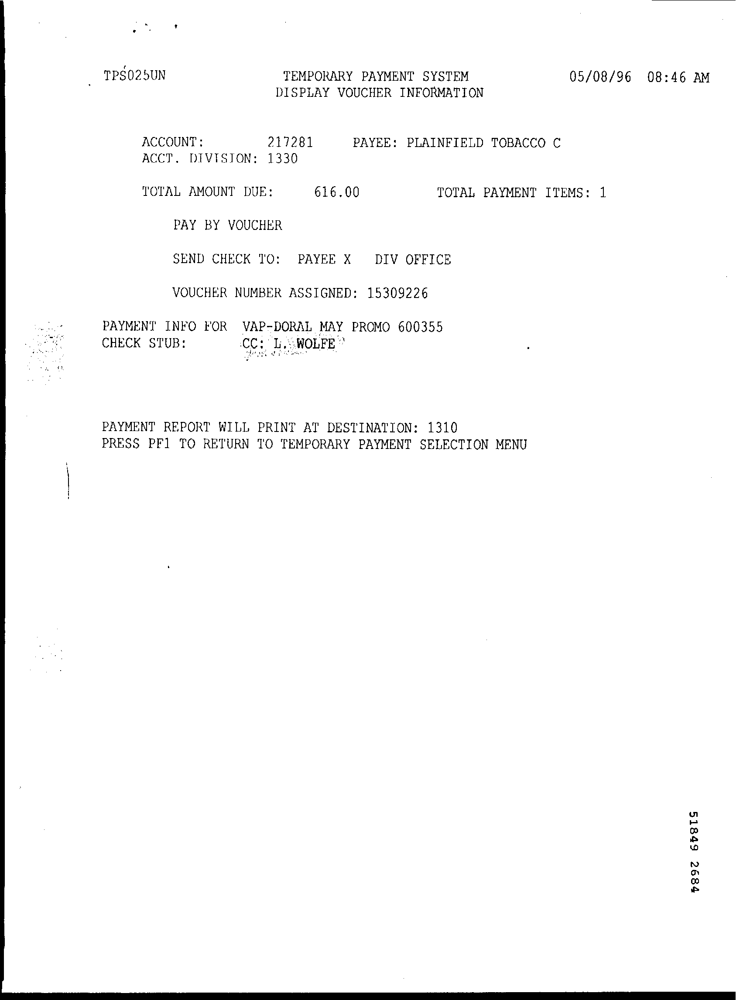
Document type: Invoice